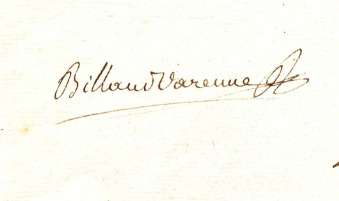
Signature of: jacques nicolas billaud varenne